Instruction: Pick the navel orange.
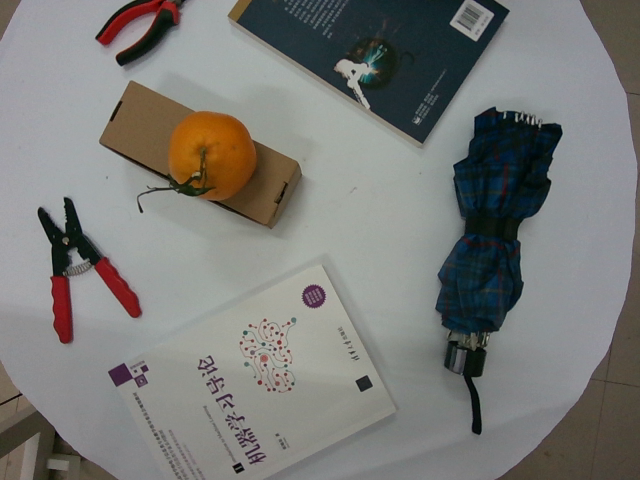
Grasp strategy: vertical